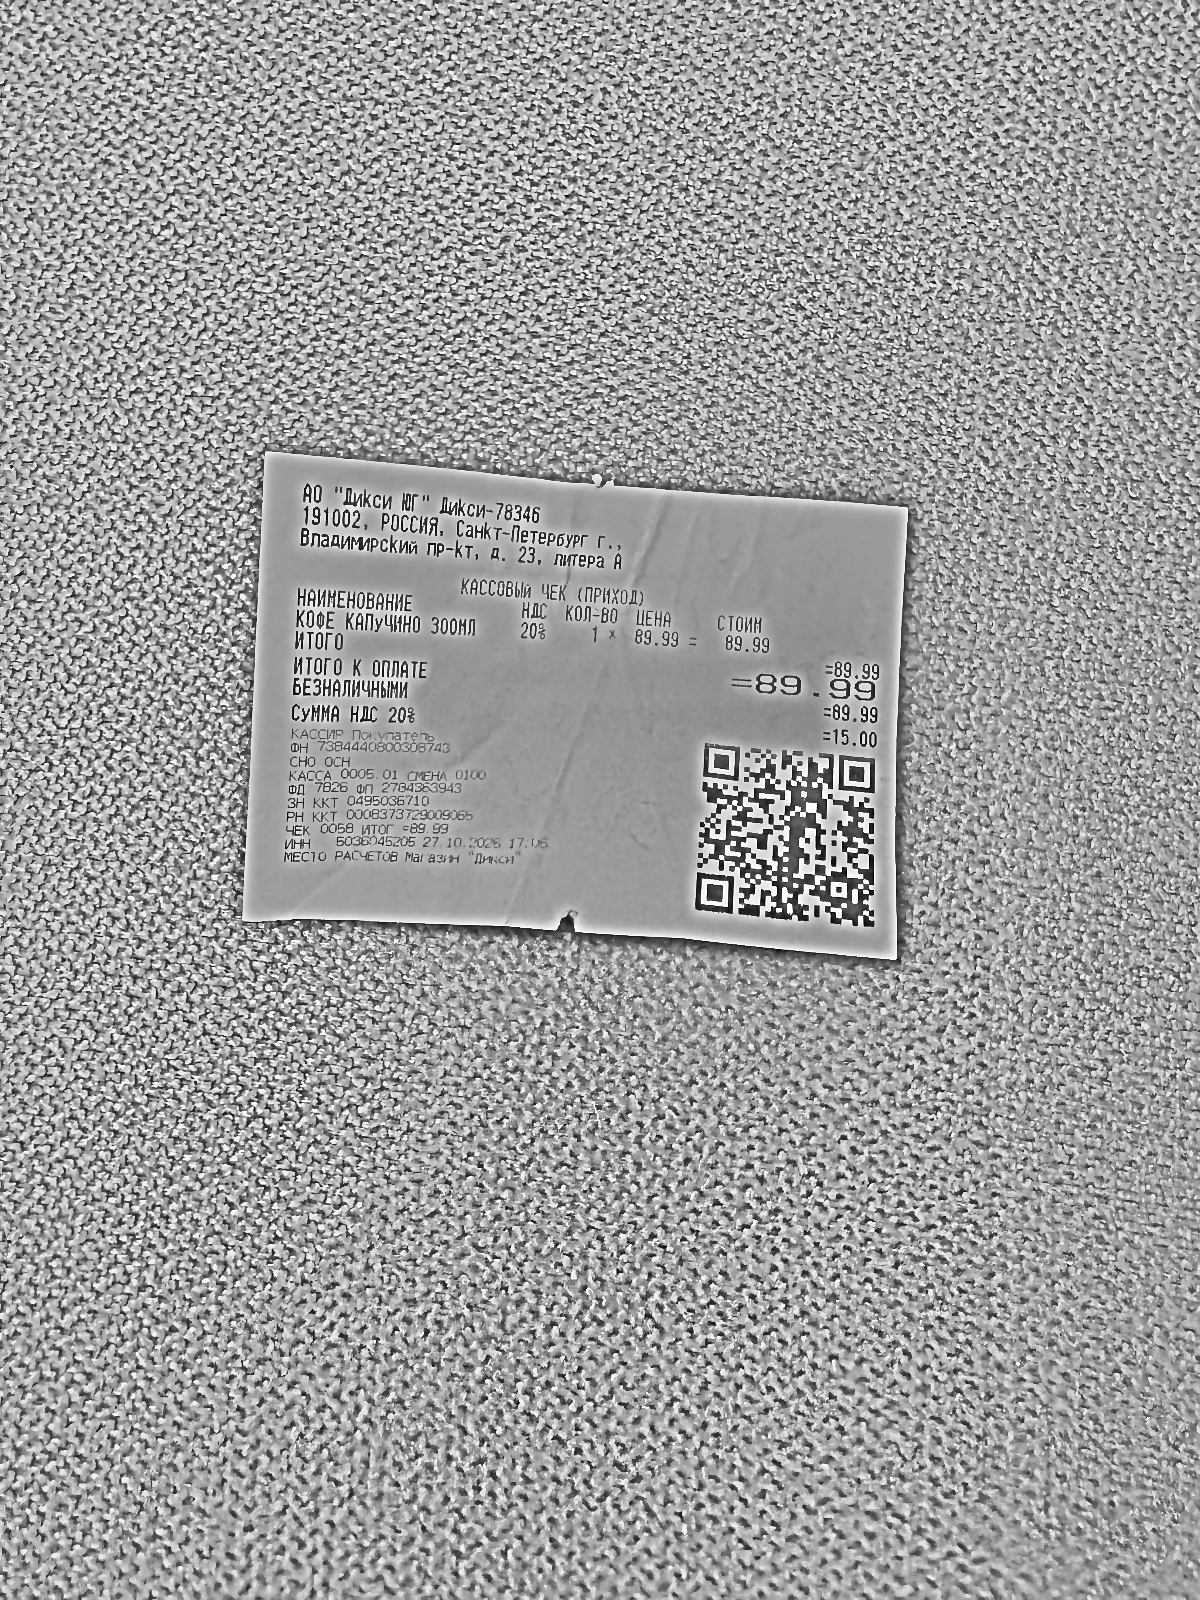
Продавец: АО "Дикси Юг" Дикси-78346
ИНН: 5036045205
Дата: 27.10.25
Товары: КОФЕ КАПУЧИНО 300МЛ
Количество: 1
Цена: 89.99
Сумма: 89.99
Итого: 89.99